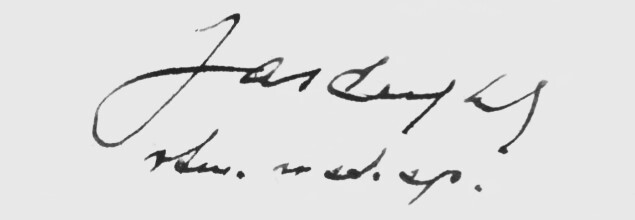
Signature of: karol jastrzębski